Retrieve the amount in words, amount in figures, name of the payee, date on the cheque, and the bank name from the image.
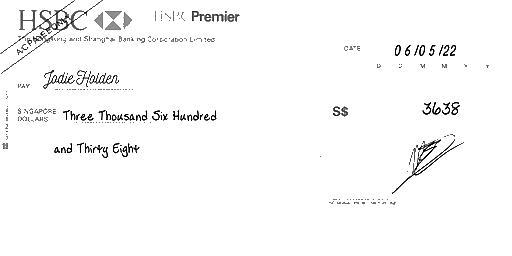
amt_in_words: Three Thousand Six Hundred and Thirty Eight
amt_in_figures: 3638
payee_name: Jodie Holden
bank_name: HSBC
cheque_date: 06/05/22